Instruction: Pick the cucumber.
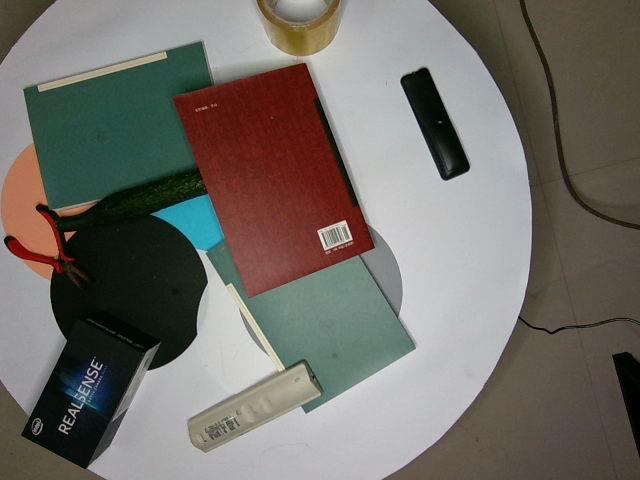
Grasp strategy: vertical